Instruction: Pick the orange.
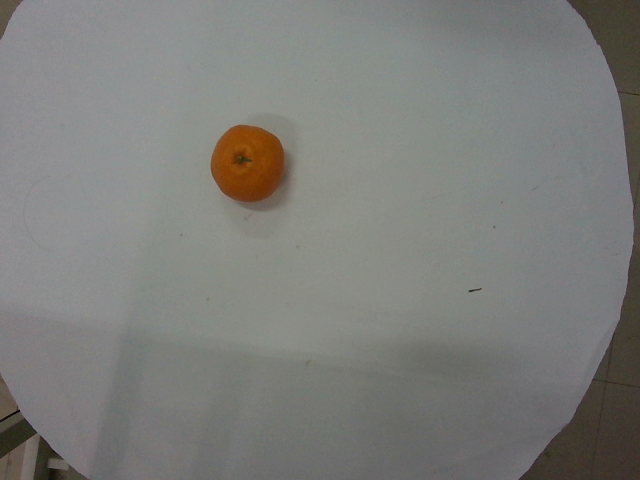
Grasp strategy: vertical